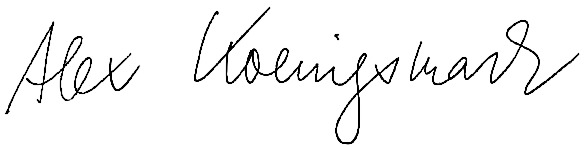
Signature of: alex koenigsmark